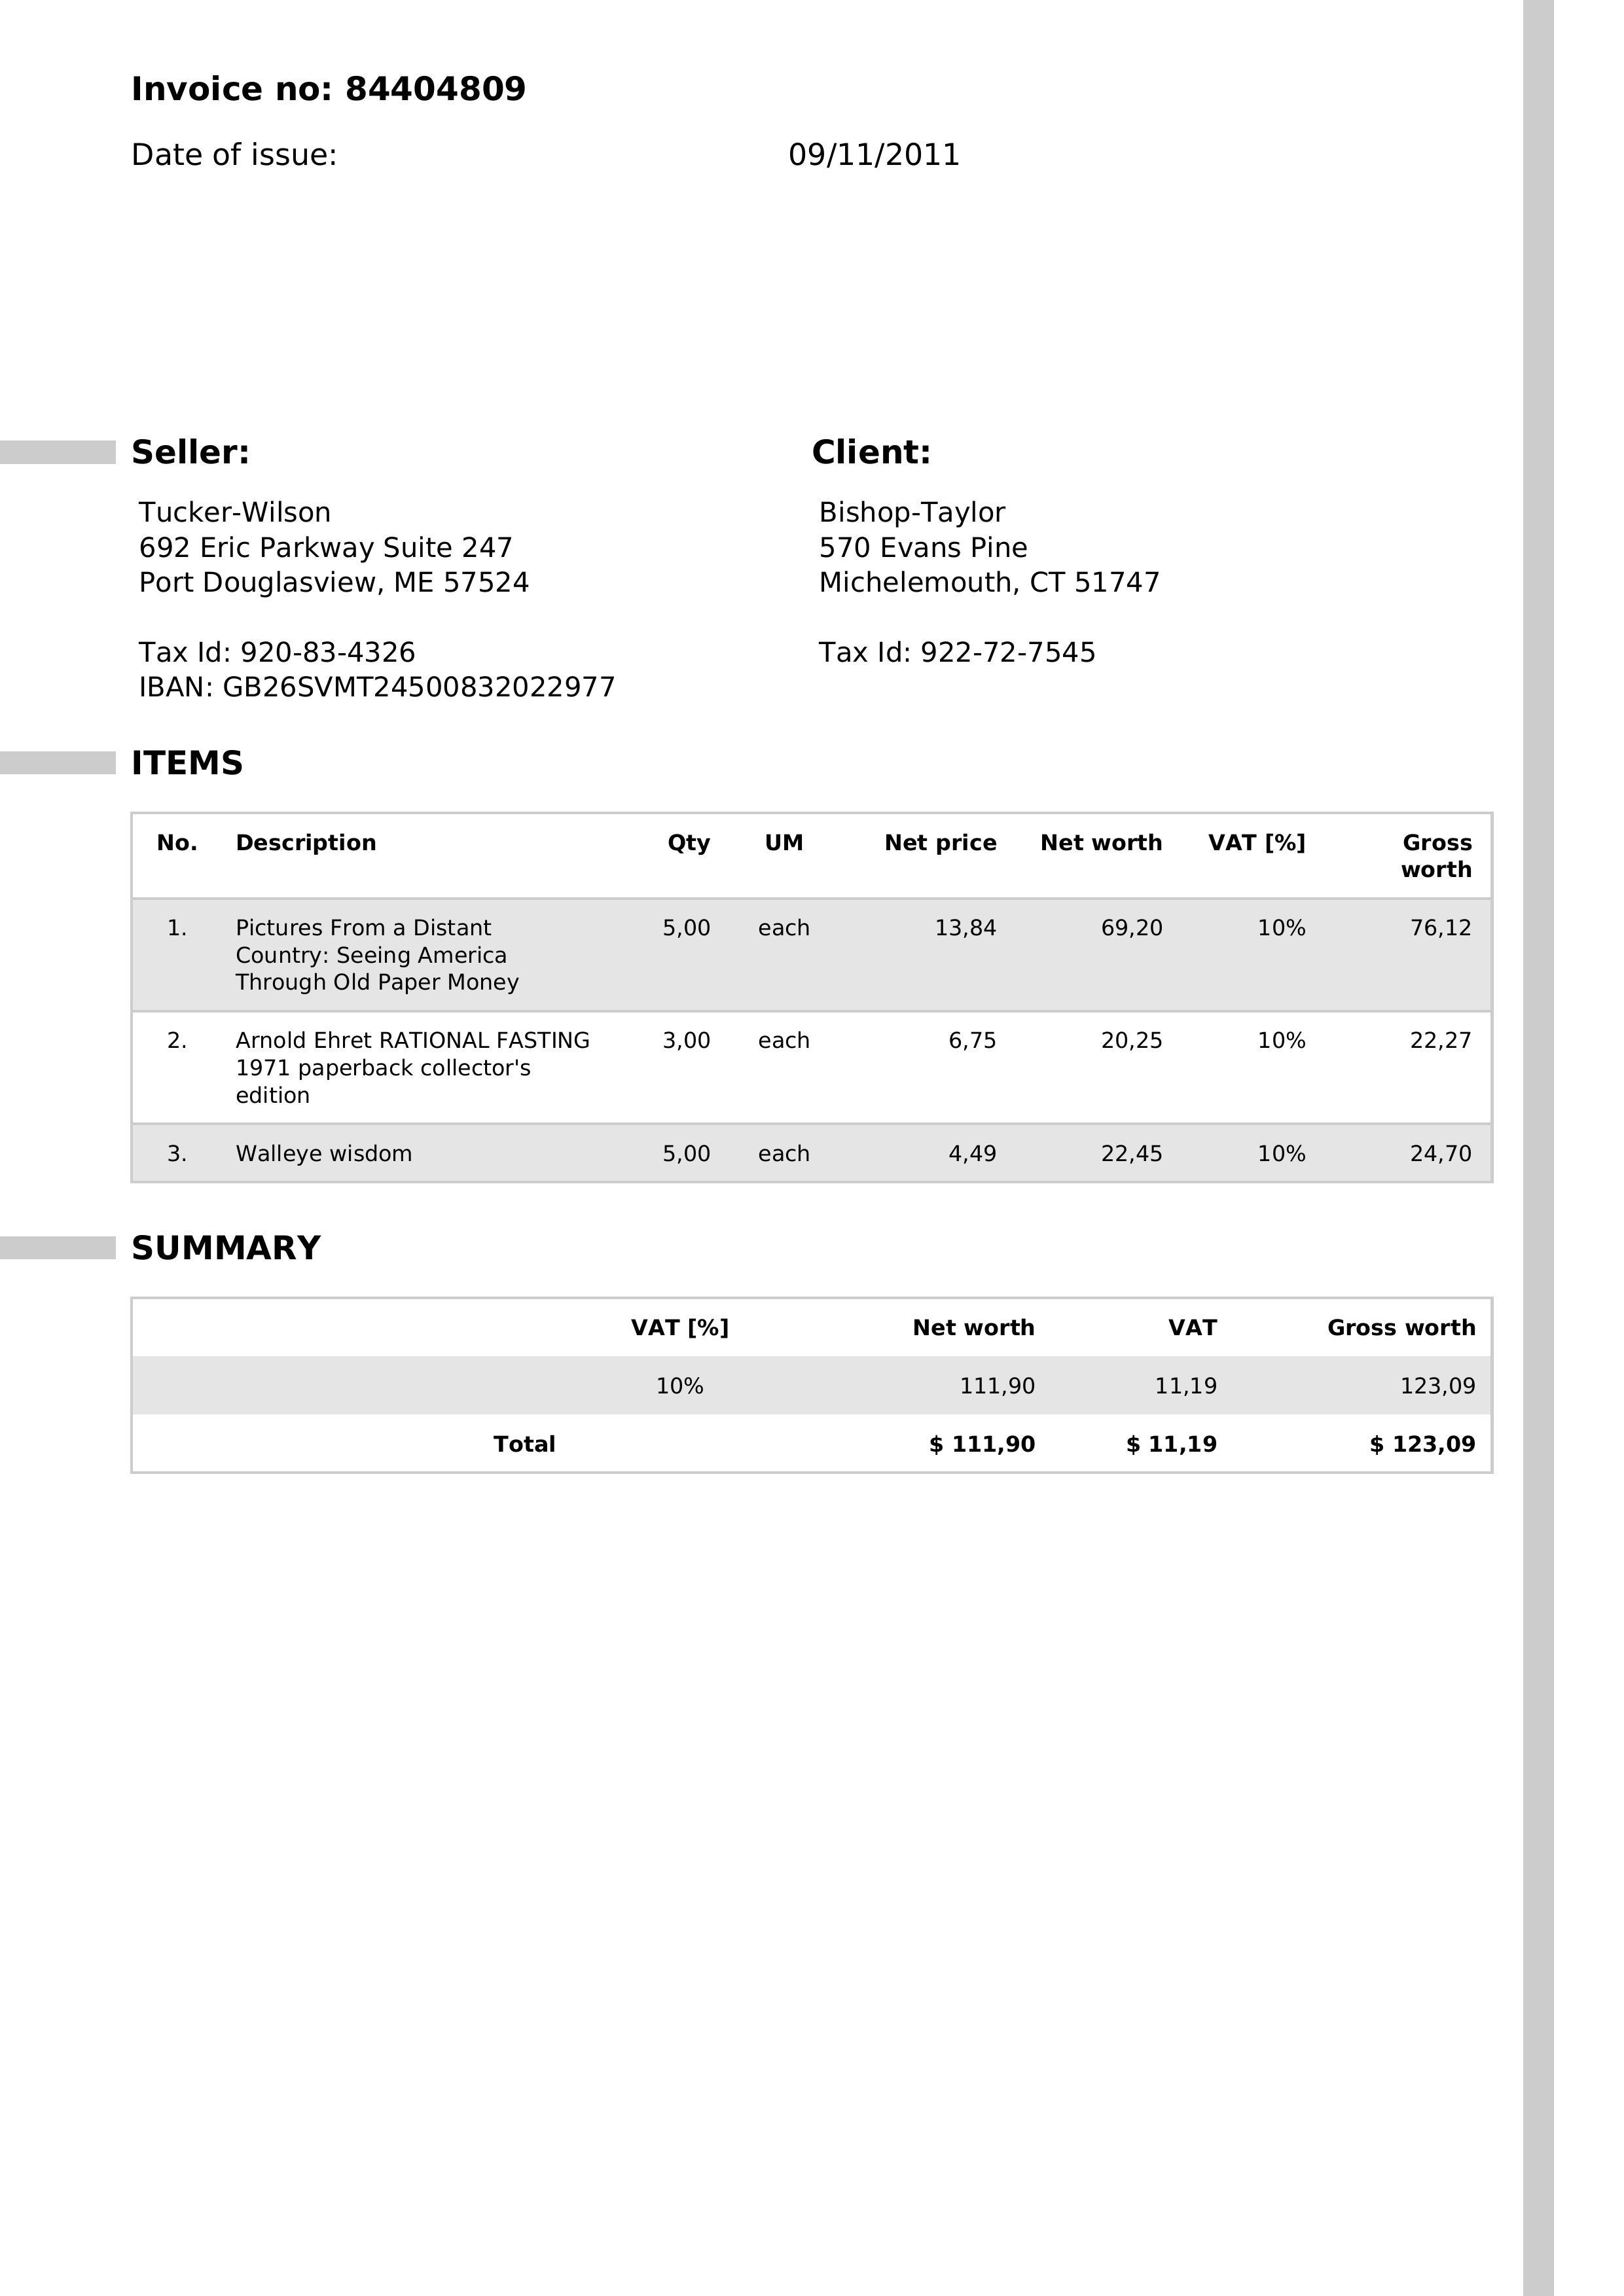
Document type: Invoice